Question: What is the total amount of taxes owed as per the document?
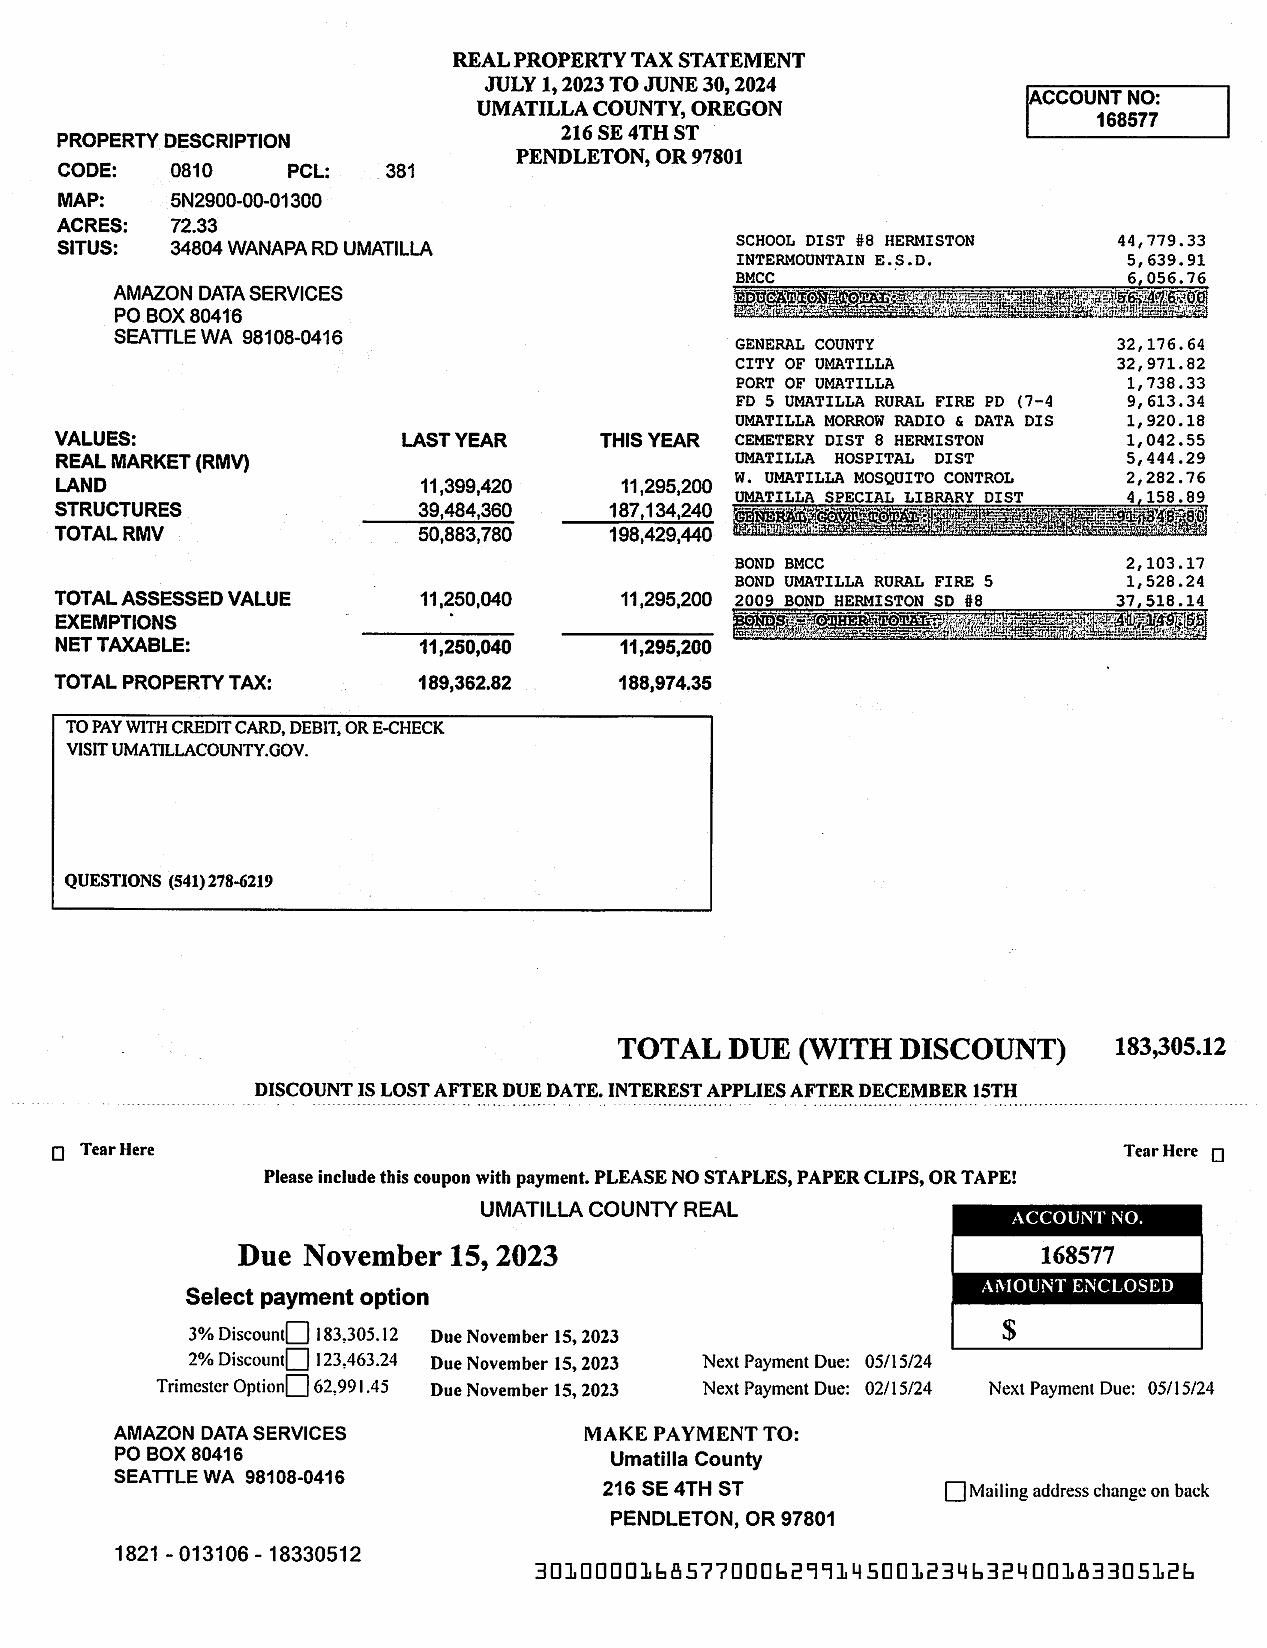
Answer: "183,305.12"